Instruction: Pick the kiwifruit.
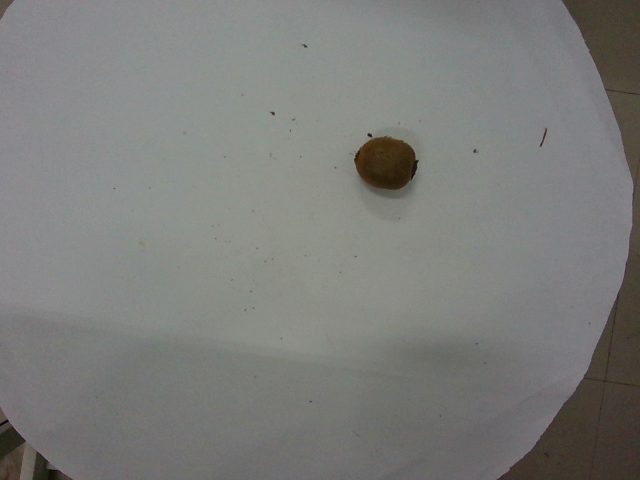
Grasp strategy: vertical